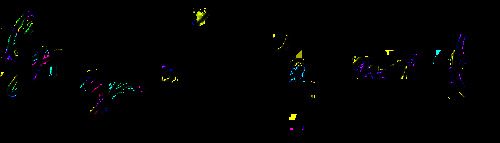
Signature of: george lansing raymond